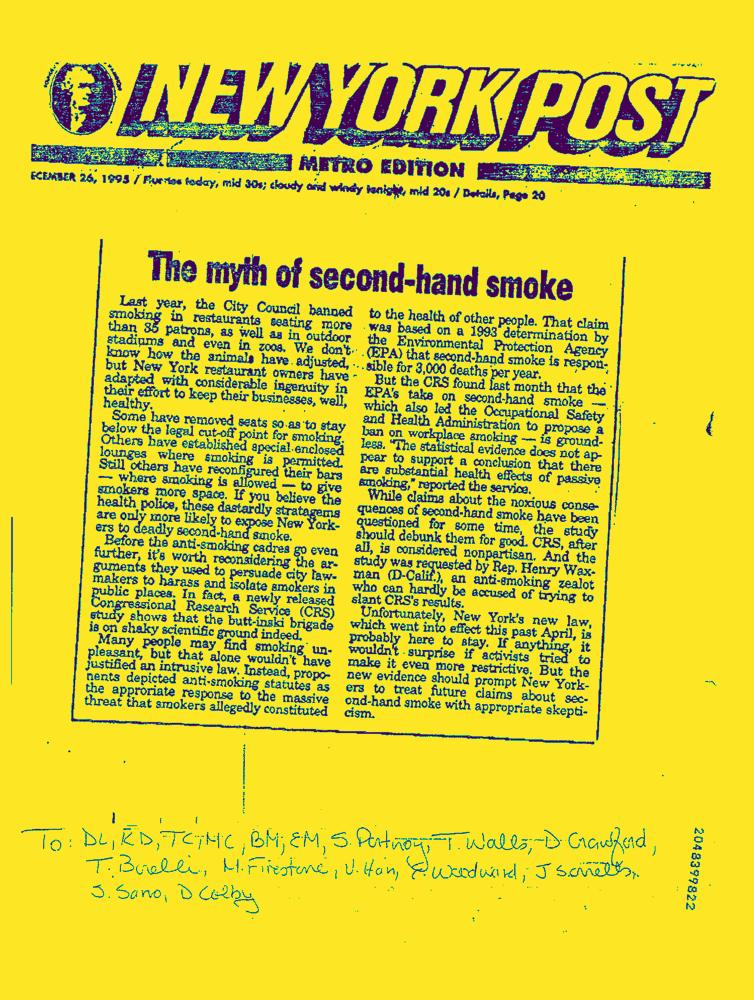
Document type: News-Article